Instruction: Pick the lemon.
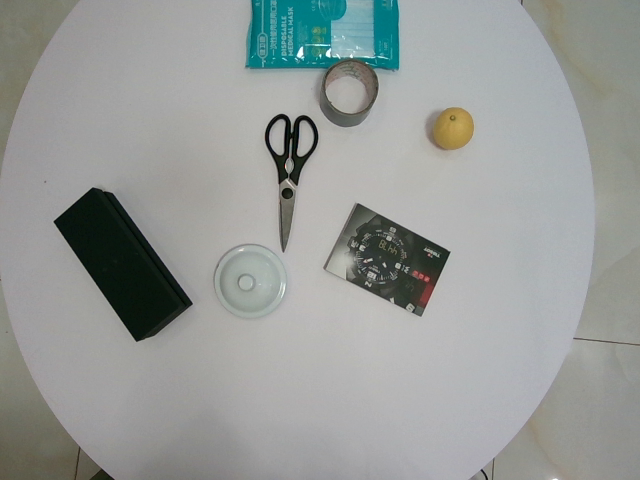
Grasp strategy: vertical